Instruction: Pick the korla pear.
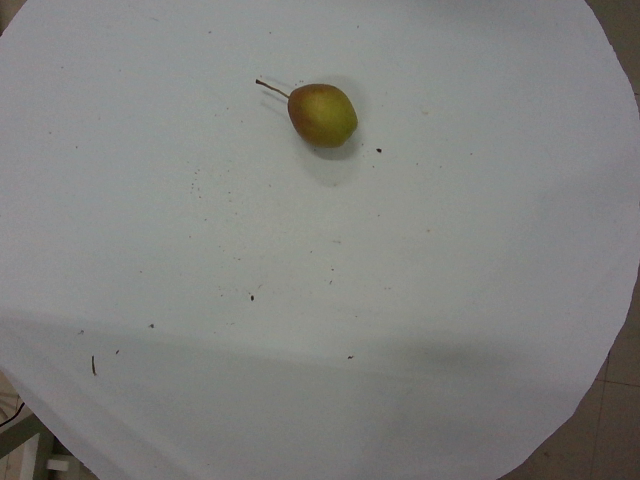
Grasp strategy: vertical